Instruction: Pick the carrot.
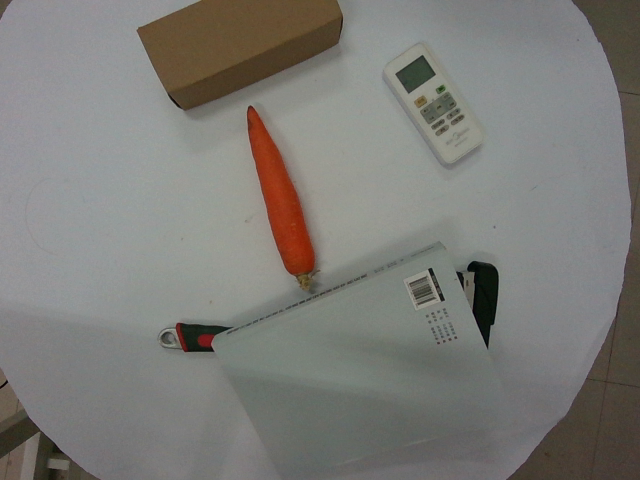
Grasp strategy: vertical